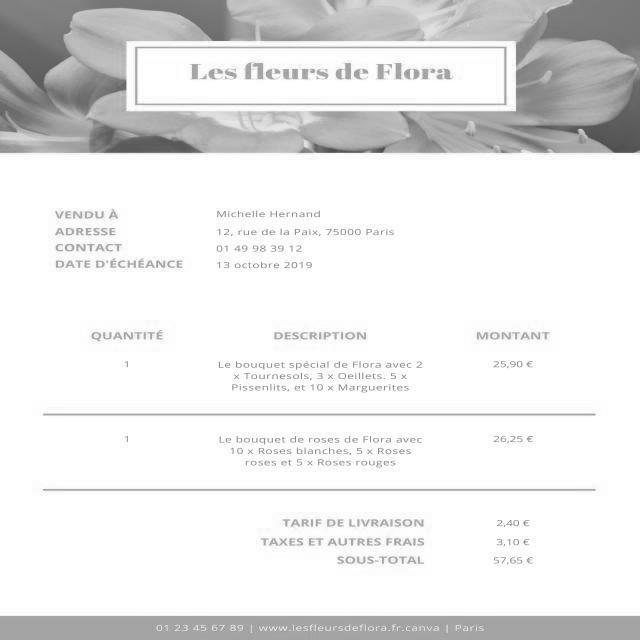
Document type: Invoice